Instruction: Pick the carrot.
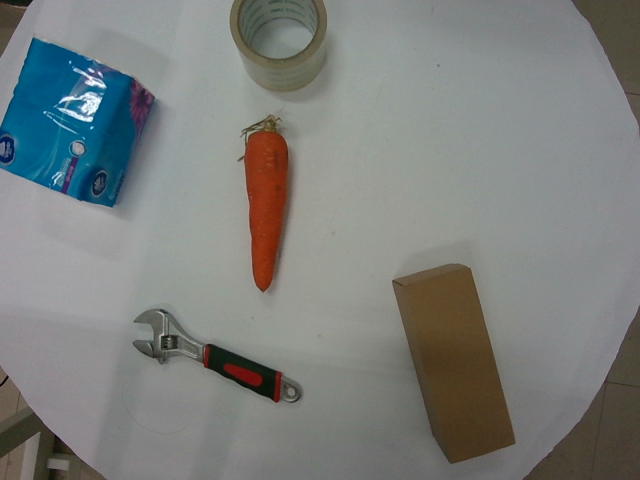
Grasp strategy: vertical